Question: What was observed in the imaging?
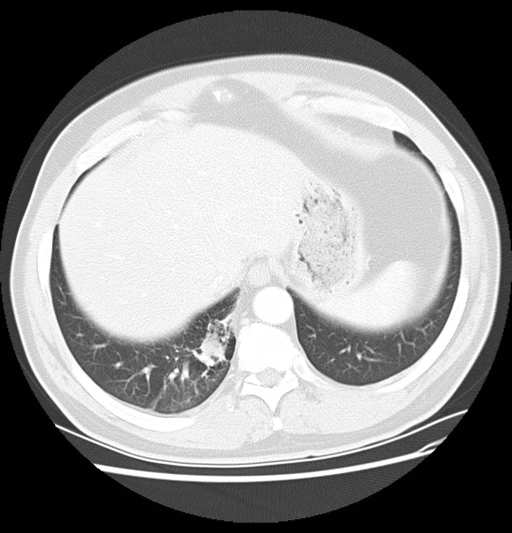
Answer: The imaging shows Non-enhanced virtual colonoscopy images demonstrate a soft tissue density mass within the right lower lobe.

Intravenous contrast enhanced CT of the chest demonstrates a well-defined mass within the right lower lobe with an arterial supply arising from the abdominal aorta.  Lung window images demonstrate no air-filled bronchi within the mass.

3D reconstructed image from the Vitrea workstation demonstrates the mass within the right lower lobe adjacent to the right hemi-diaphragm. Intravenous contrast enhanced CT of the chest in lung window settings demonstrates no air-filled bronchi within the mass..